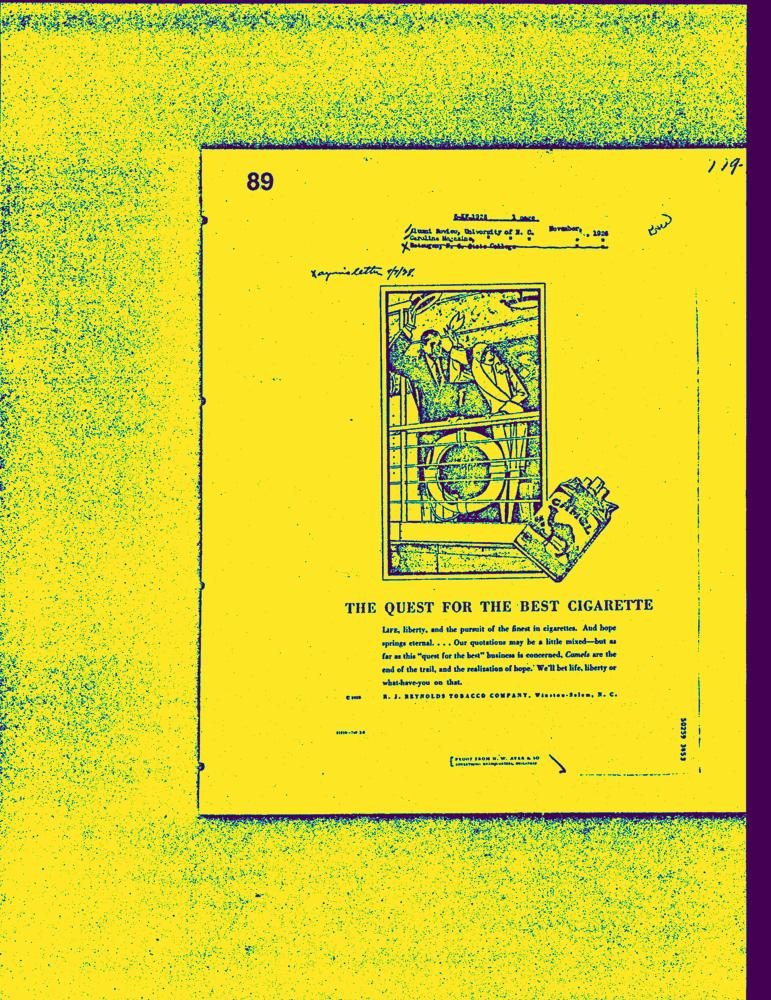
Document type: AD